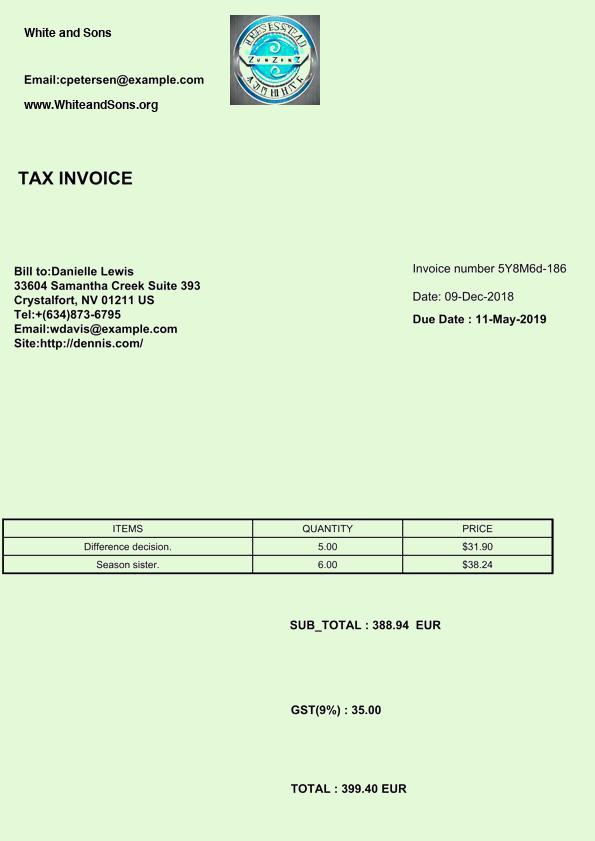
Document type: Invoice